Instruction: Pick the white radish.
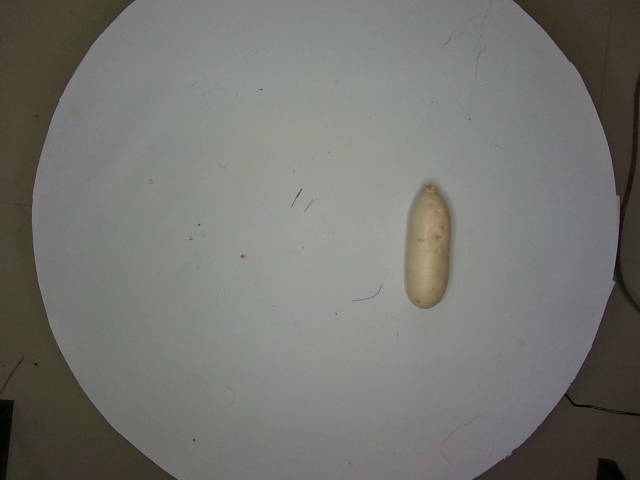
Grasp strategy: vertical